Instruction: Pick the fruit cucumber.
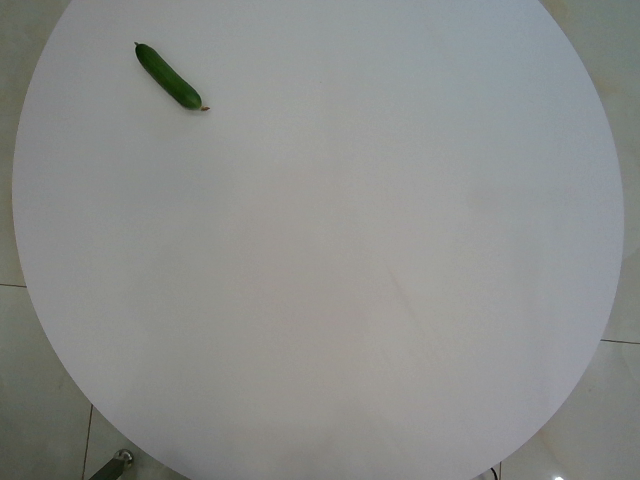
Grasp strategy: vertical